Question: What might the diagnosis be?
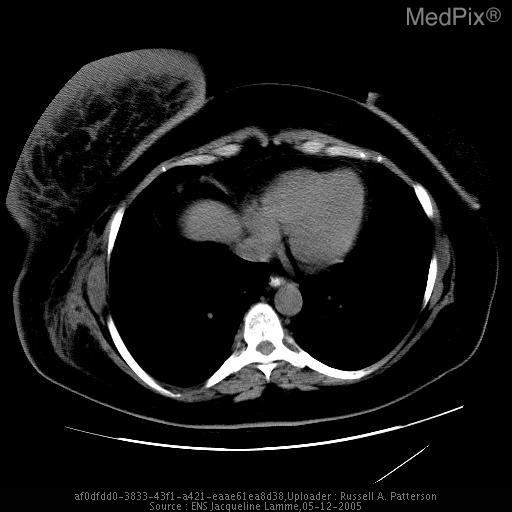
Answer: The possible diagnosis includes Inflammatory Breast Cancer Metastatic -Stage IV
Inflammatory Breast Cancer, locally advanced-Stage III
Acute Mastitis and/or cellulitis
Diffuse inflammation by lymphoma
Advanced non-inflammatory breast cancer.